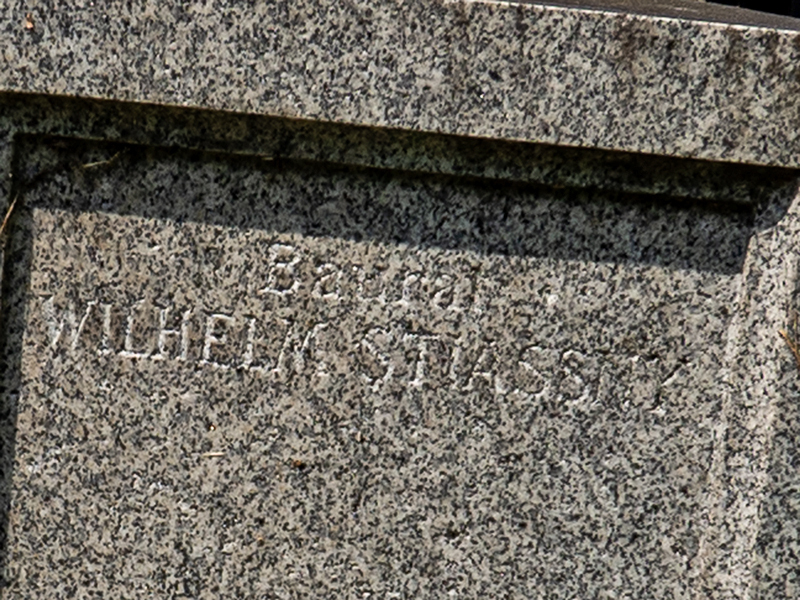
Signature of: wilhelm stiassny